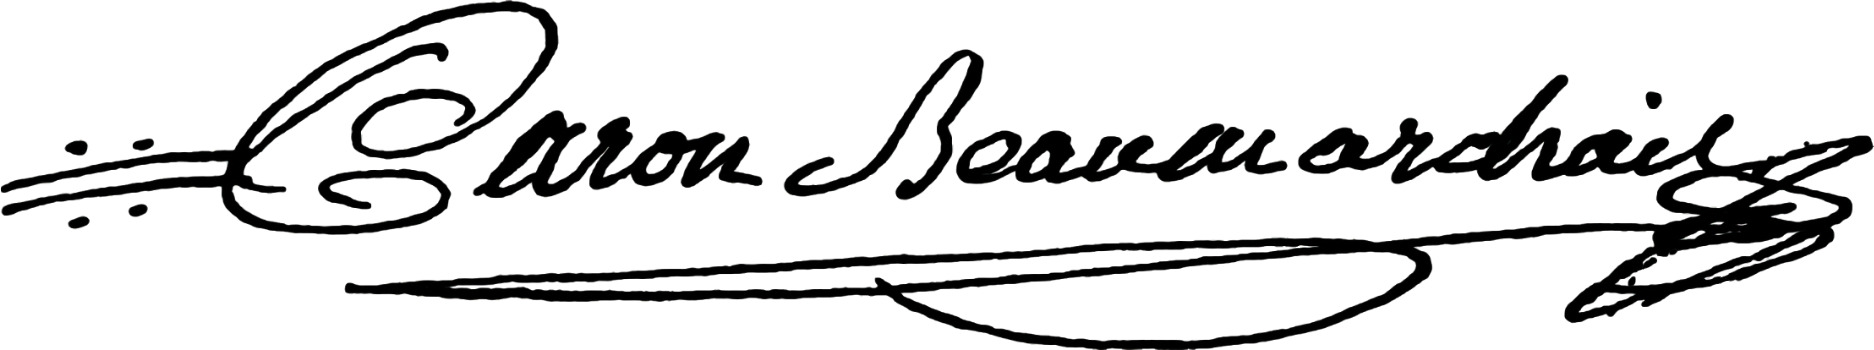
Signature of: pierre beaumarchais